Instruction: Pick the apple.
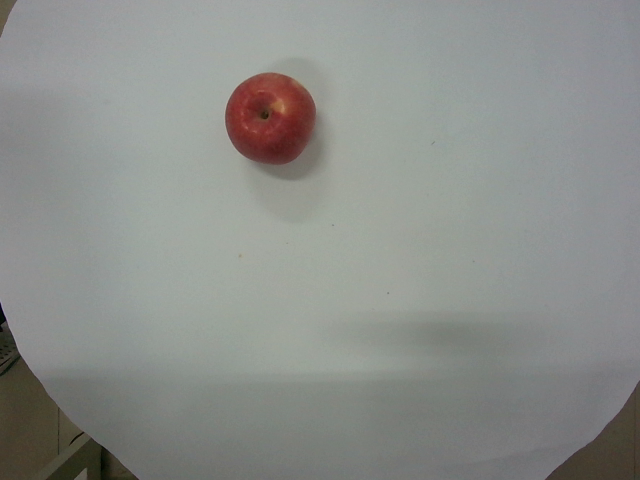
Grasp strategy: vertical